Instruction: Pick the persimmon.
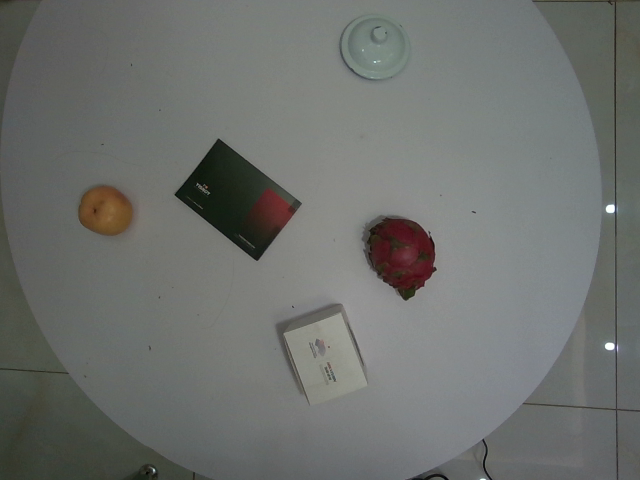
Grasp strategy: vertical